Question: Talk about the condition:
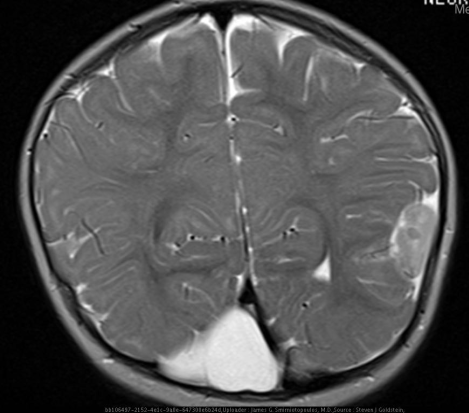
Answer: The disease is discussed as: WHO Grade 2 Neoplasm of astrocytes.

Pilomyxoid astrocytoma (PMA) is a newly described variant.  Previously, this tumor may have been included under the diagnosis of pilocytic astrocytoma.  Pilomyxoid astrocytoma has a shorter time to recurrence, is more likely to recur; and/or cause CNS metastasis.

Related to pilocytic astrocytoma with bipolar cells arranged around vessles, in a mucoid matrix.  Does not have Rosenthal fibers - which are common in pilocytics.

Pilomyxoid astrocytoma is most commonly a solid enhancing mass in the hypothalamus, and the mean age is younger (10-15 months) than for pilocytic astrocytoma(58 - 108 months).

Most common in the hypothalamus and chiasm.  May occur anywhere, like pilocytic, including thalamus, brainstem, cerebellum, and spinal cord.

http://www.medscape.com/viewarticle/493014_Tables#Table%201'>http://www.medscape.com/viewarticle/493014_Tables#Table%201

http://www.aans.org/education/journal/neurosurgical/June05/18-6a-7.pdf

These tumors were first described in the hypothalamus, and have imaging characteristics that mimic pilocytic astrocytoma.

http://www.medscape.com/viewarticle/493014

CME Article on pilomyxoid astrocytoma:
http://www.medscape.com/viewprogram/3582_pnt